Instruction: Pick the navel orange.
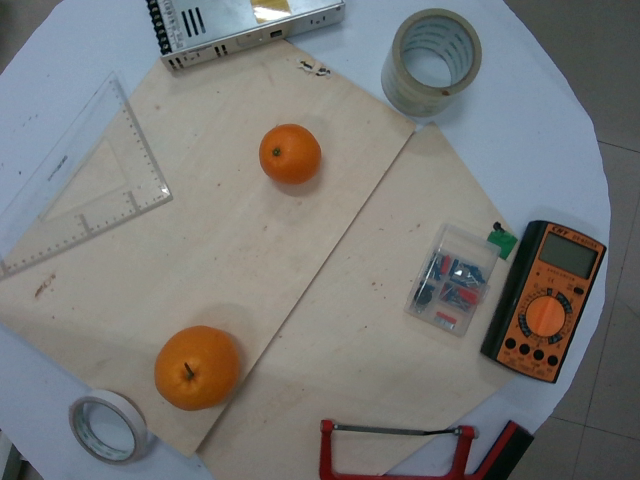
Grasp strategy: vertical